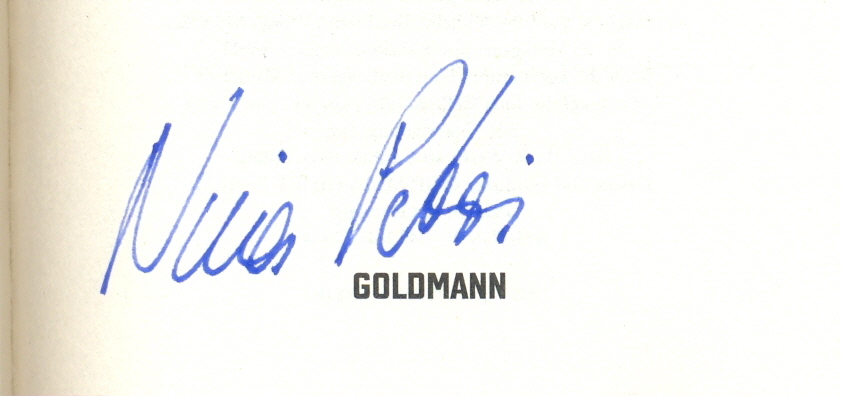
Signature of: nina petri